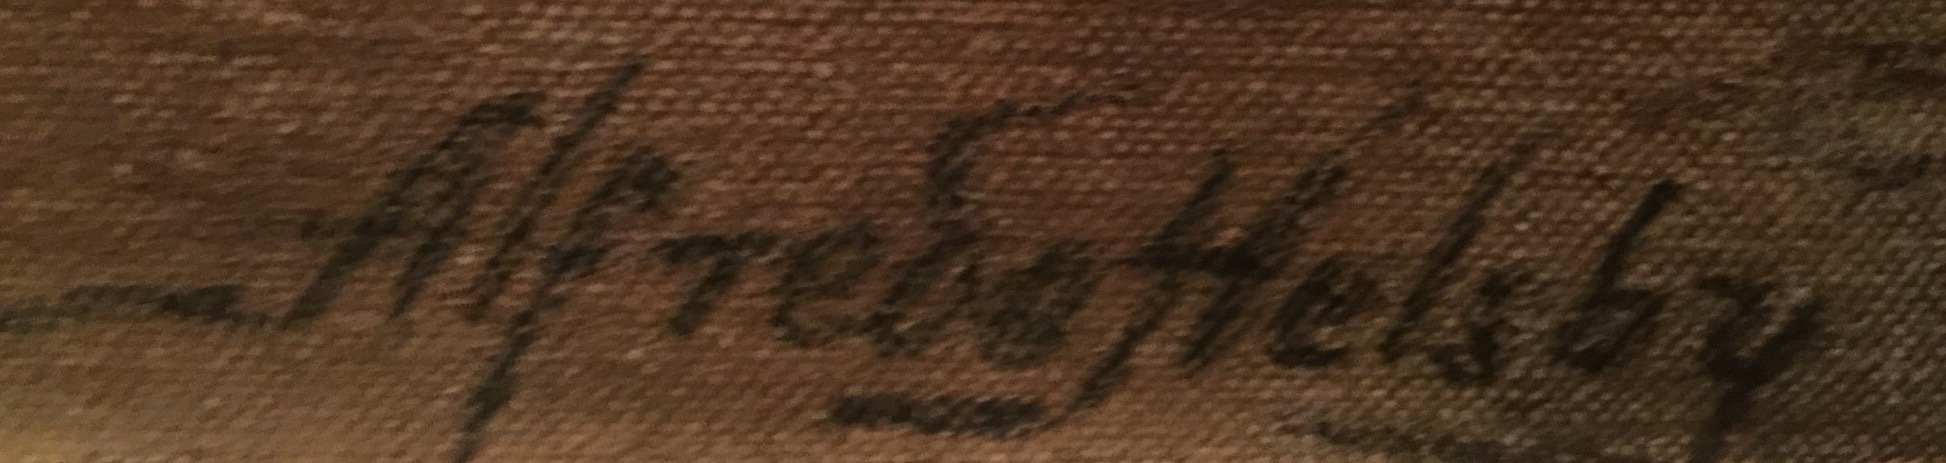
Signature of: alfredo helsby